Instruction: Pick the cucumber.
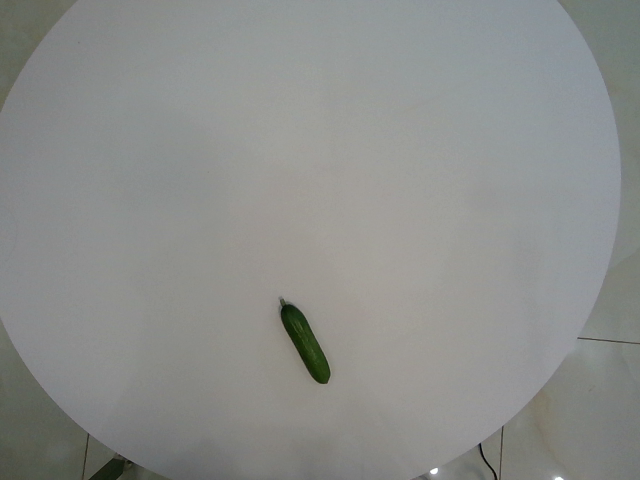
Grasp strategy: vertical